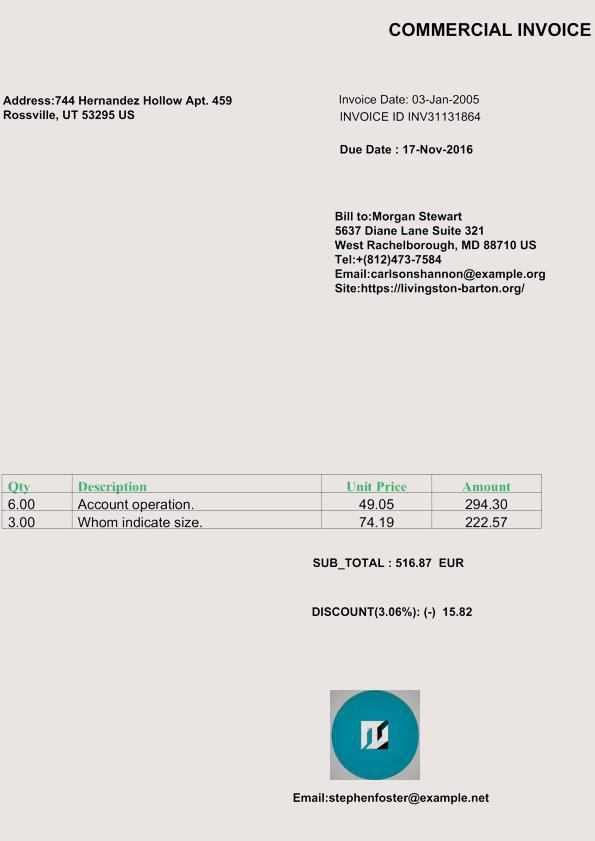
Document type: Invoice